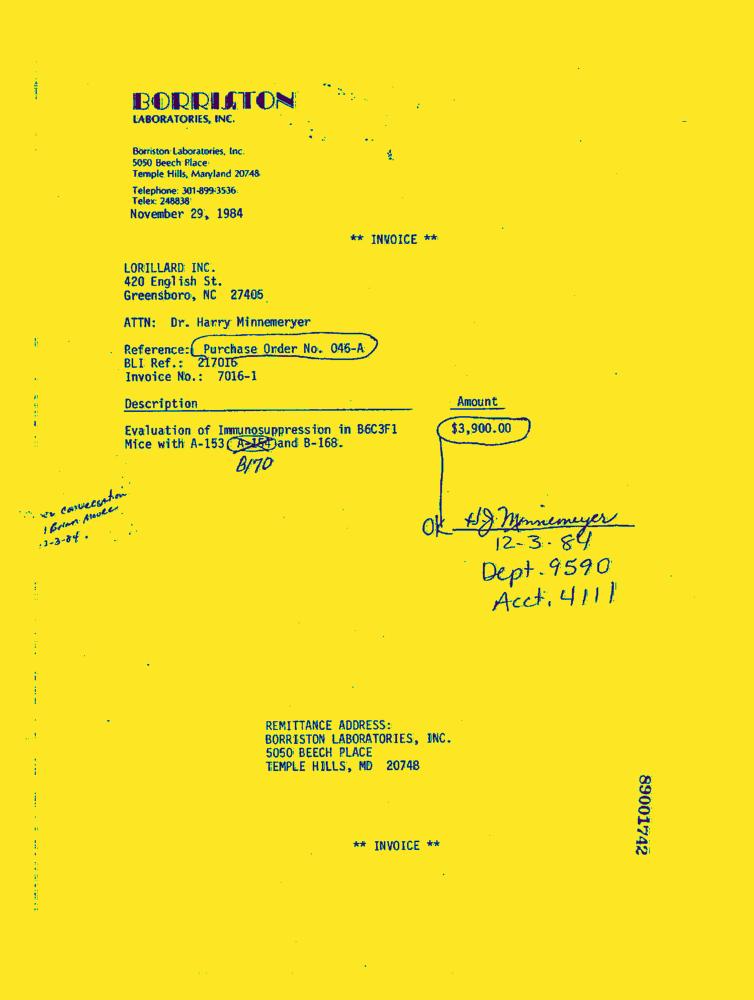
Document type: Invoice-Doc